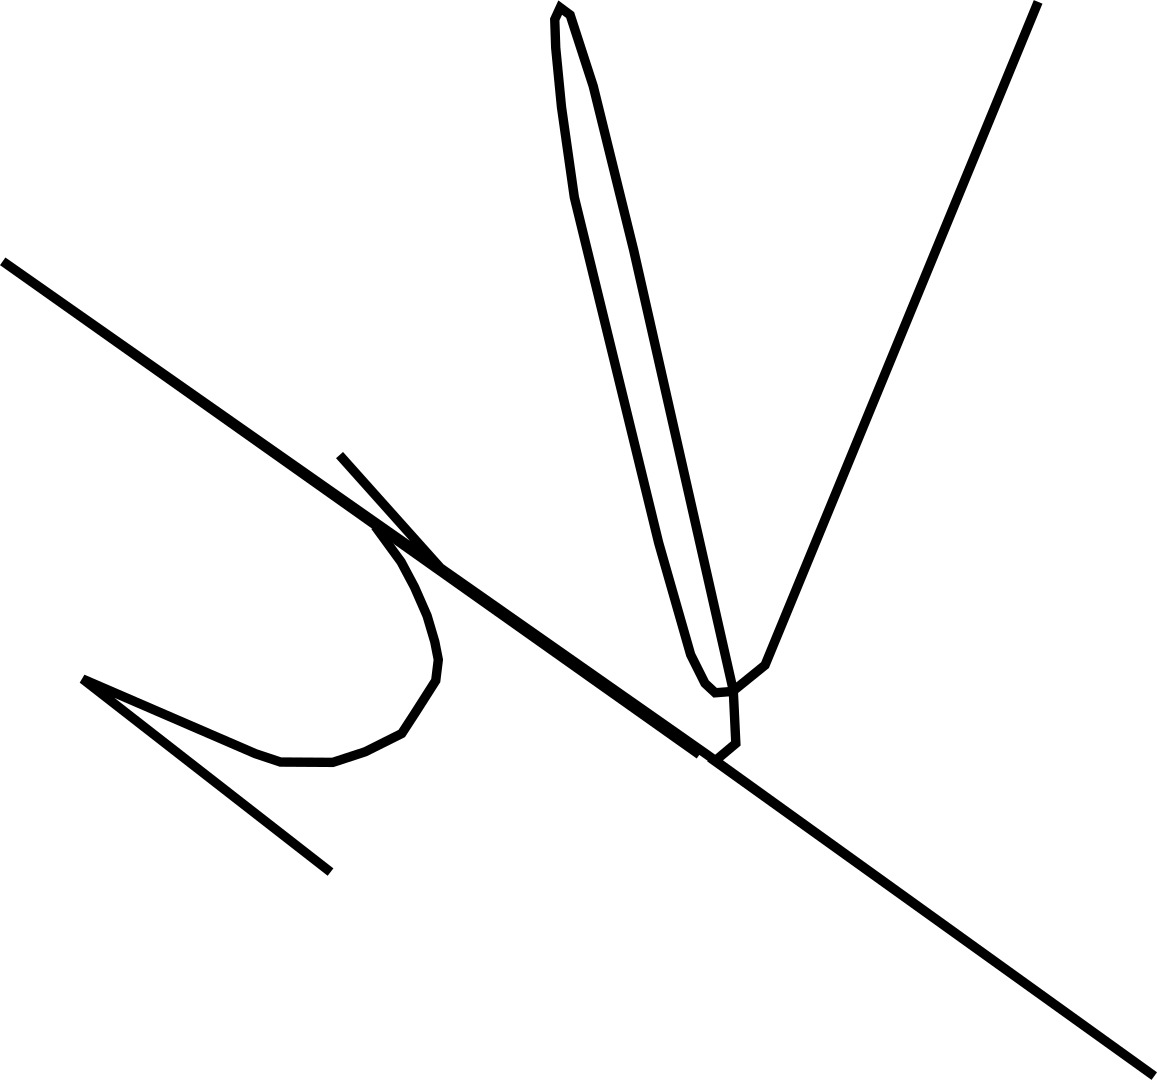
Signature of: mauricio kuri gonzález